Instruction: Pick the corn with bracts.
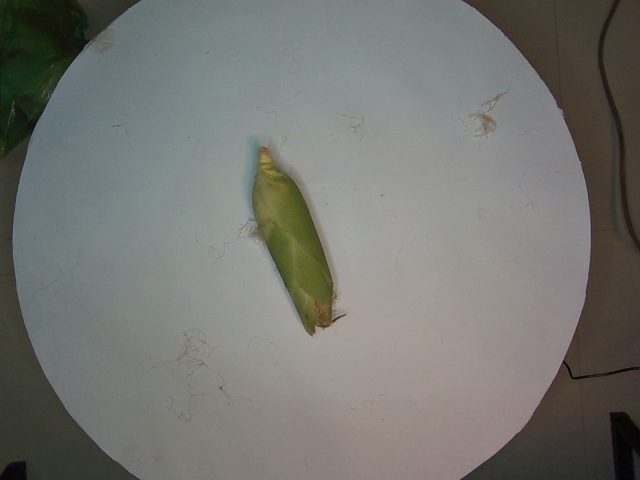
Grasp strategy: vertical